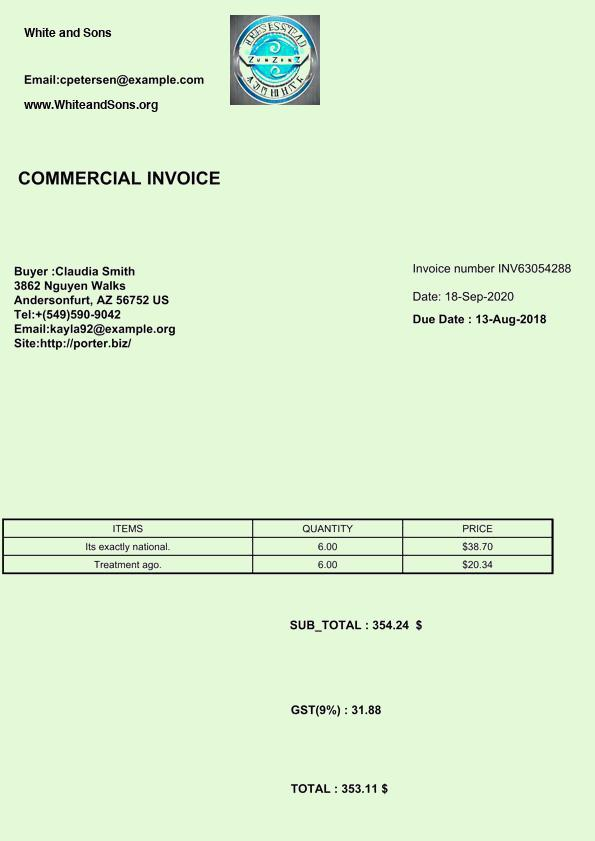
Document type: Invoice